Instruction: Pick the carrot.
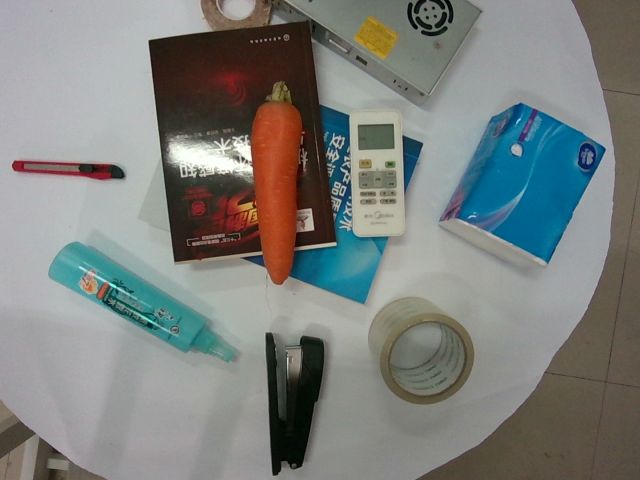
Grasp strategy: vertical